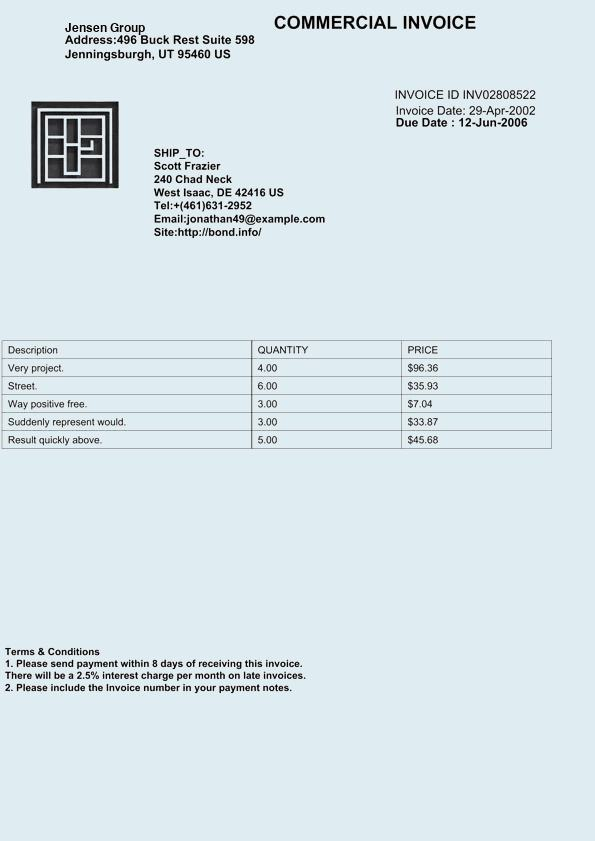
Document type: Invoice